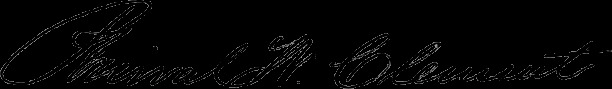
Signature of: percival w clement